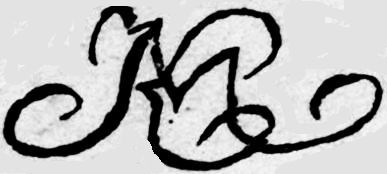
Signature of: michał kluczewski